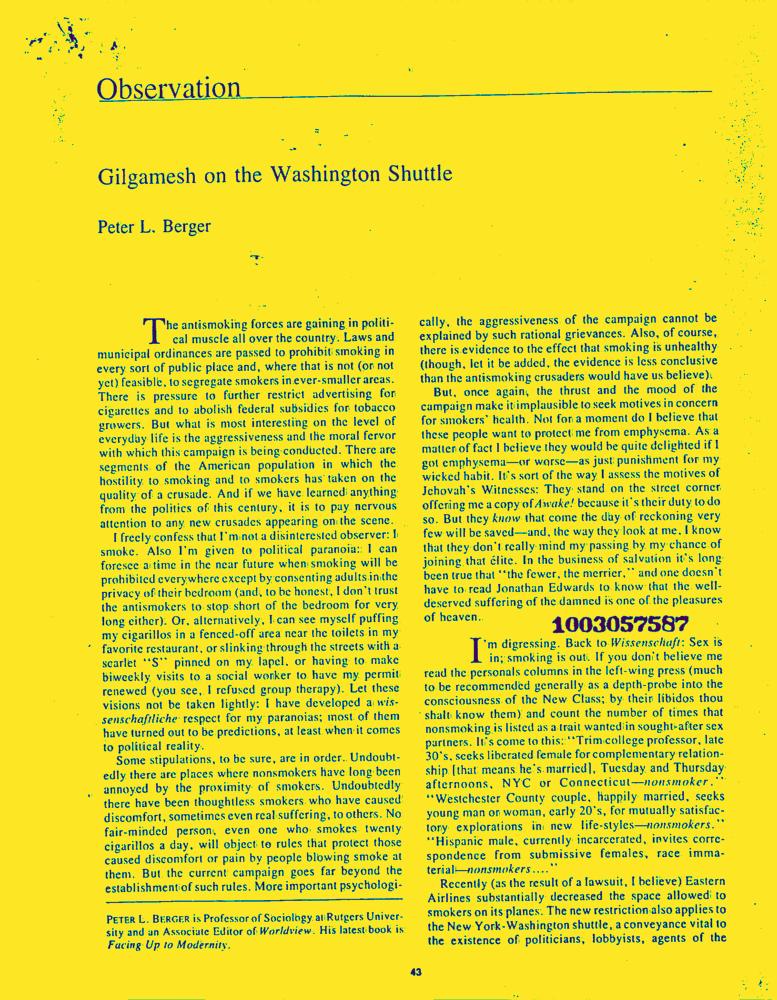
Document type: News-Article